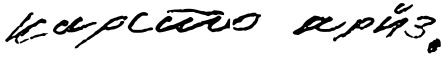
Signature of: q28088031